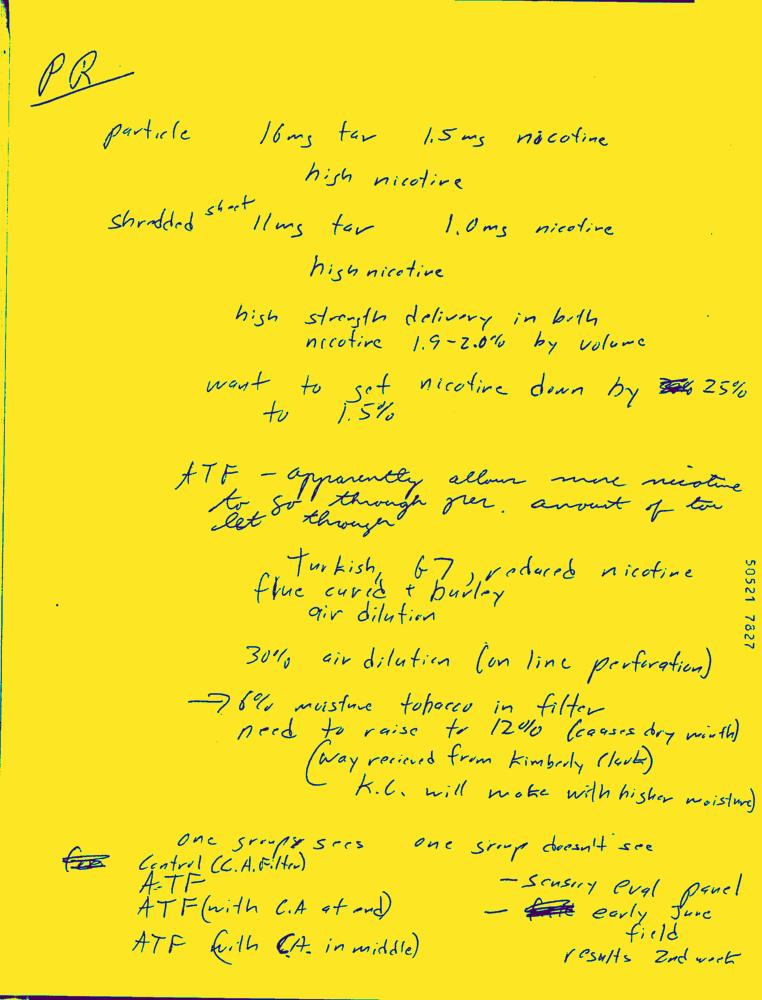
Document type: Hand-Written